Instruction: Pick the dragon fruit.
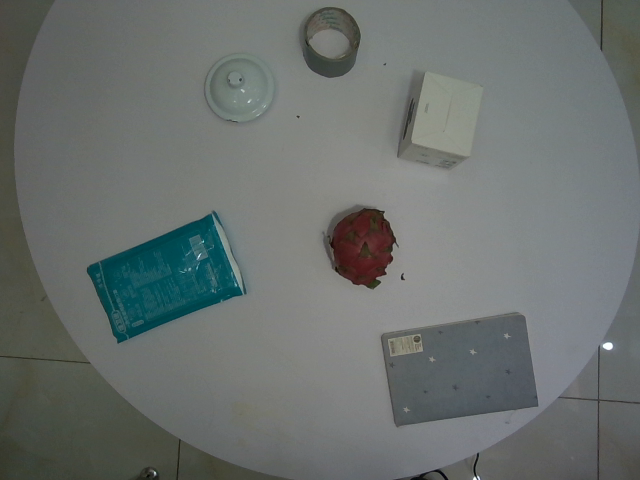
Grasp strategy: vertical